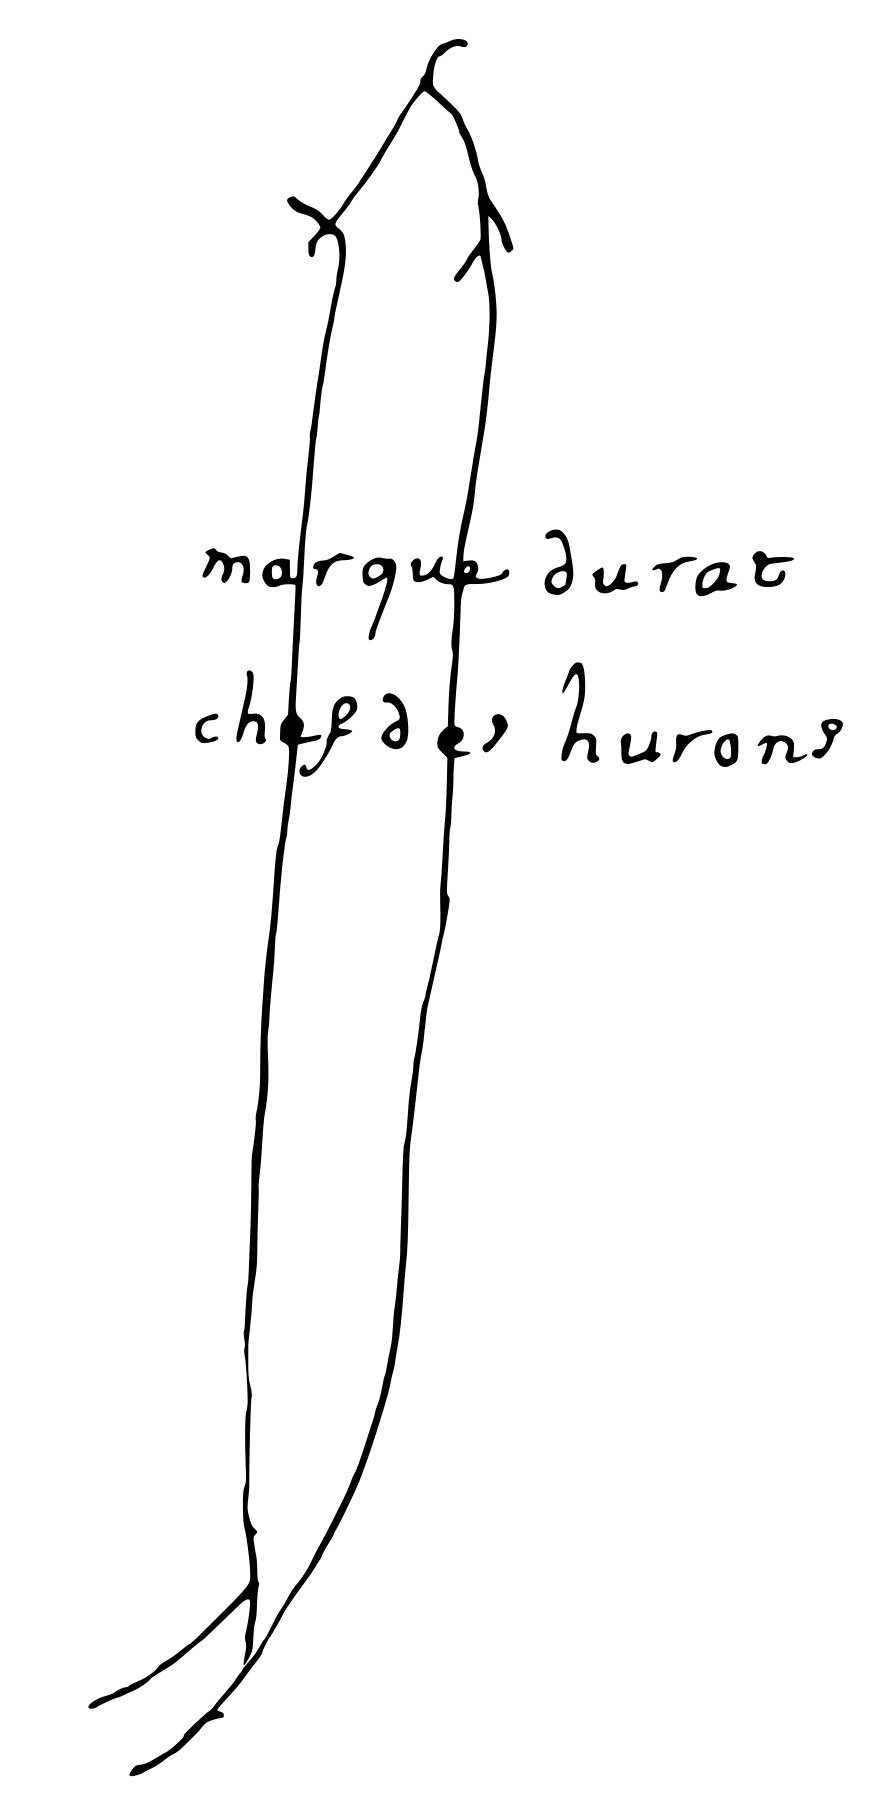
Signature of: kondiaronk